Identify and extract the amount in words, amount in numbers, payee name, cheque date, and bank name from the image.
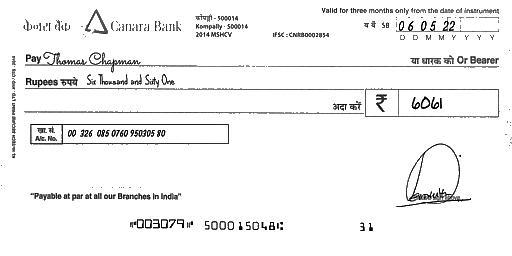
amt_in_words: Six Thousand and Sixty One
amt_in_figures: 6061
payee_name: Thomas Chapman
bank_name: Canara Bank
cheque_date: 06/05/22